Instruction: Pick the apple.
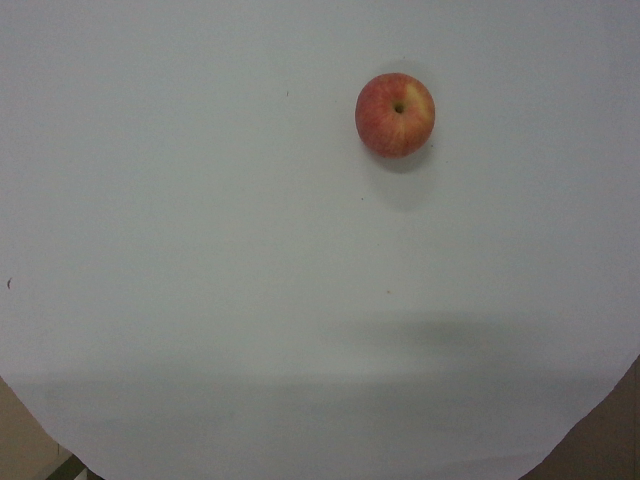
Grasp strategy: vertical